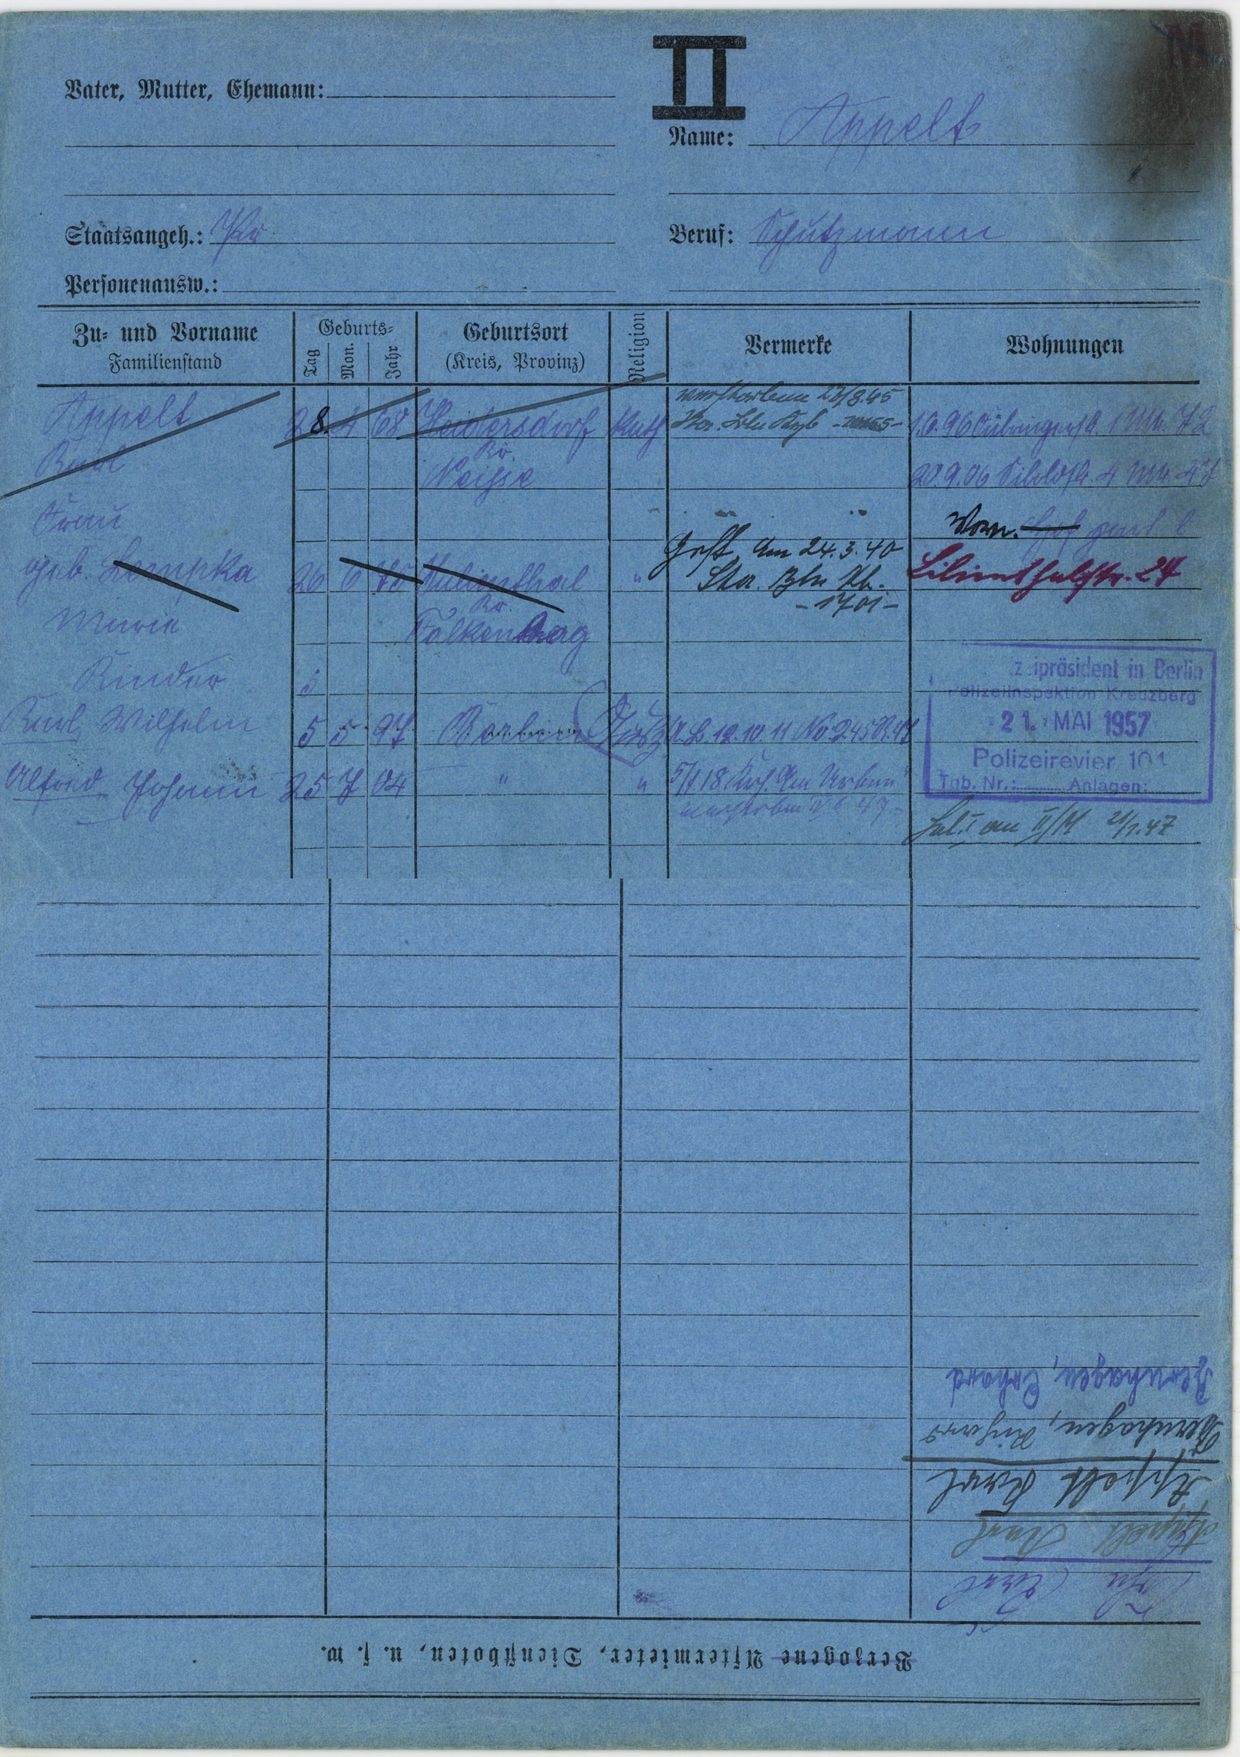
Appelt